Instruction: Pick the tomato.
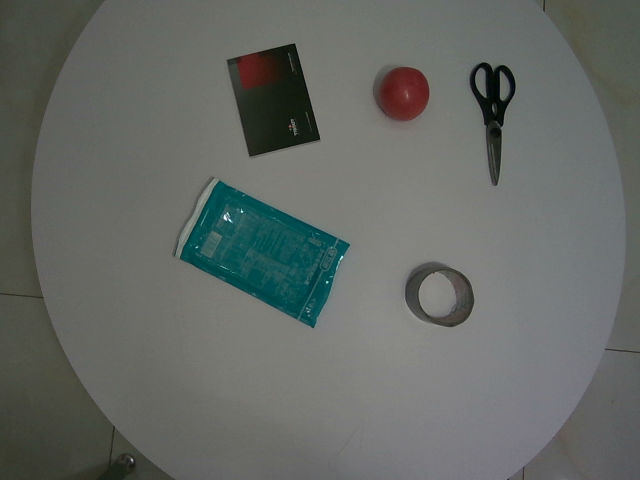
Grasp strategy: vertical